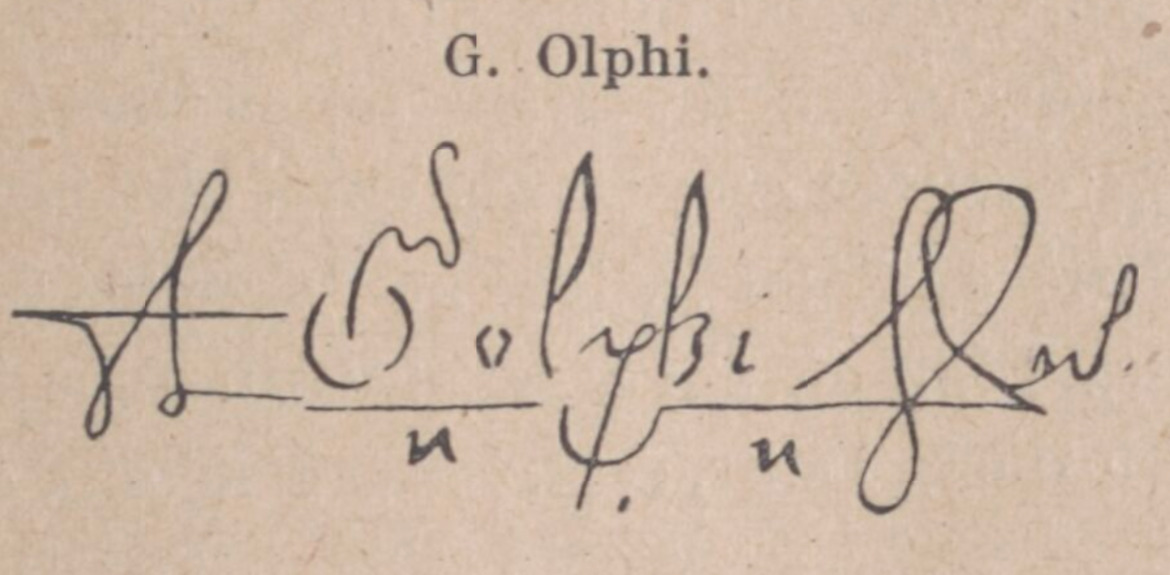
Signature of: gabriel olphi dit galhard